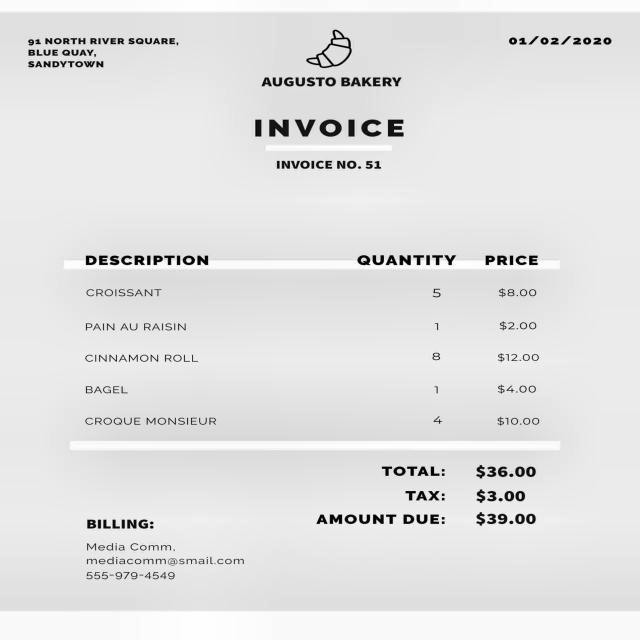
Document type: Invoice